Question: By what date must an appeal be filed according to the document?
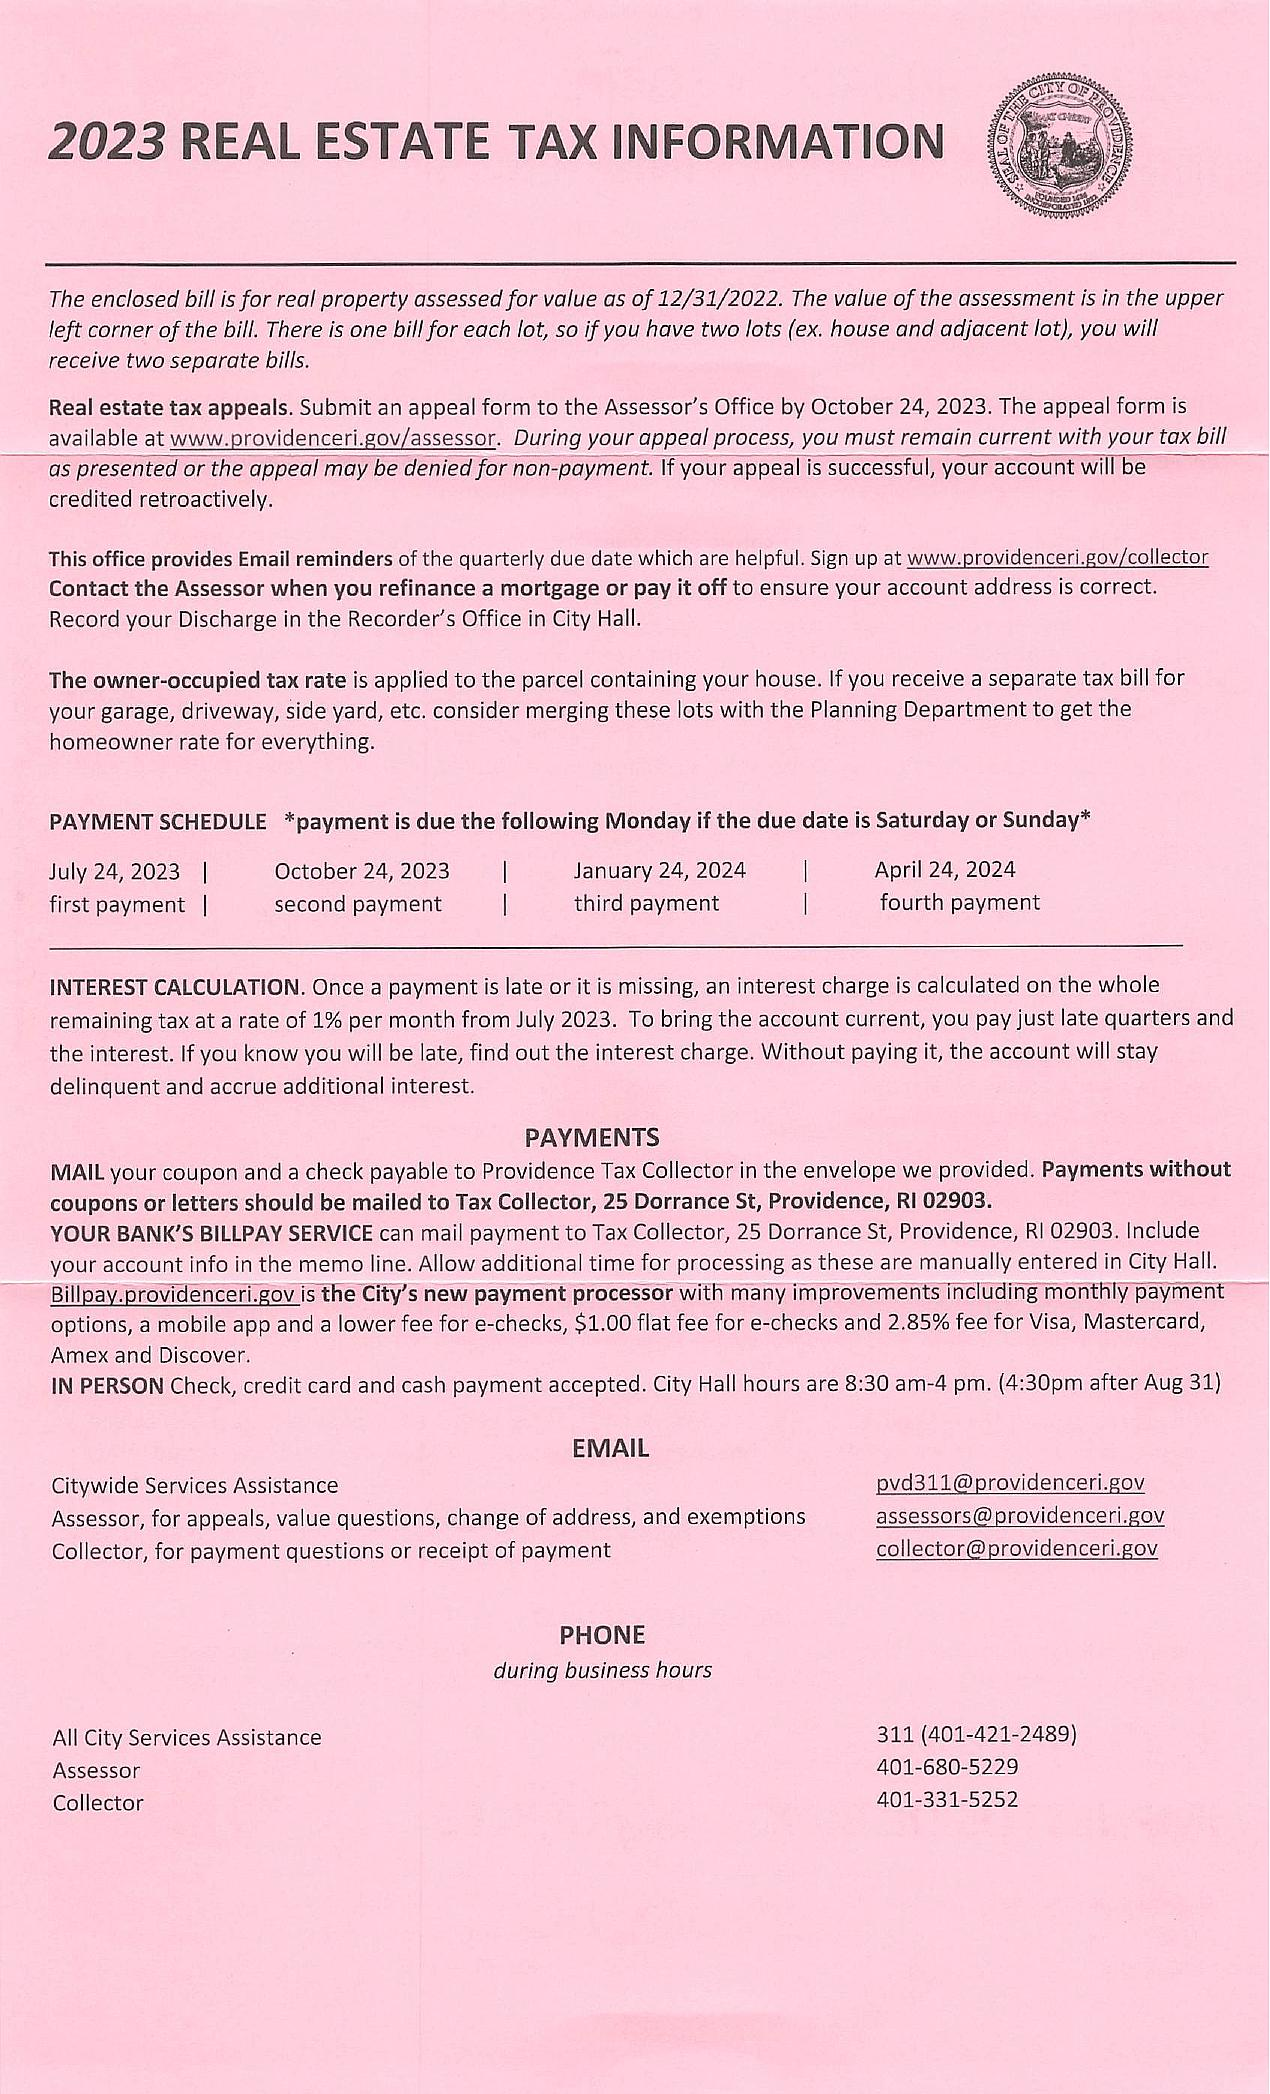
Answer: "24-Oct-23"